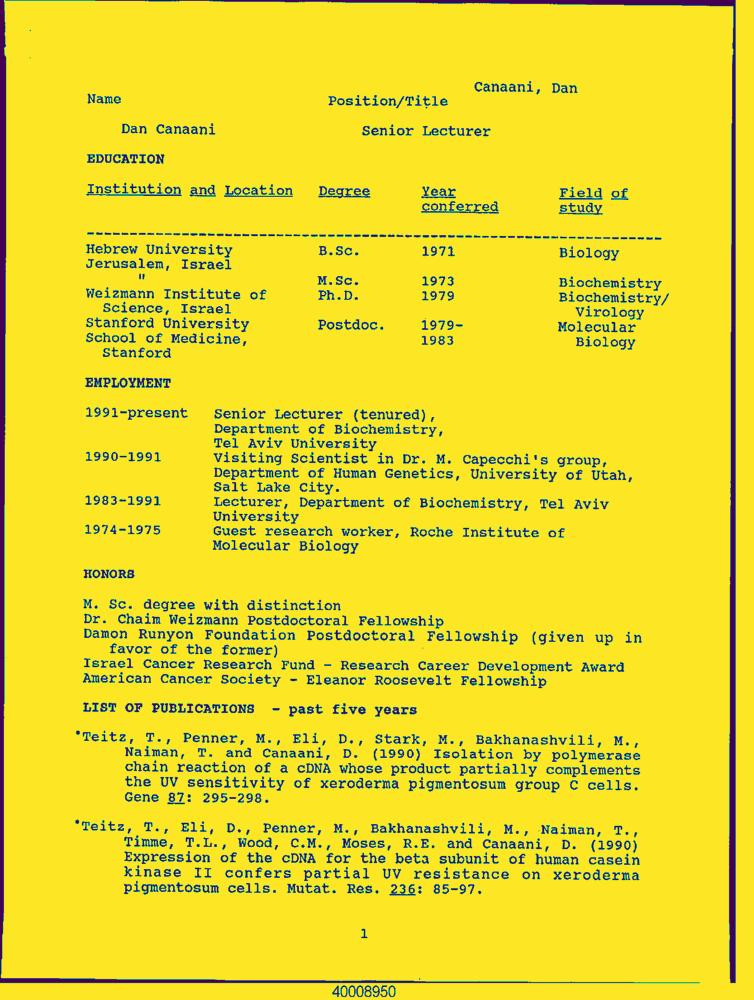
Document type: Resume-Doc